Question: How is the history relevant to the case?
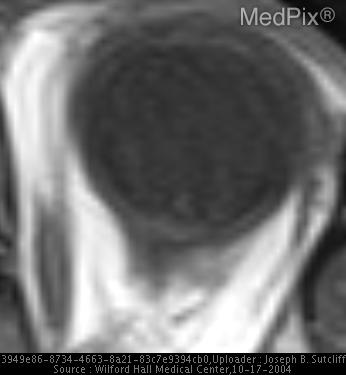
Answer: The patient's history of Decreased vision left eye is key in understanding the case.